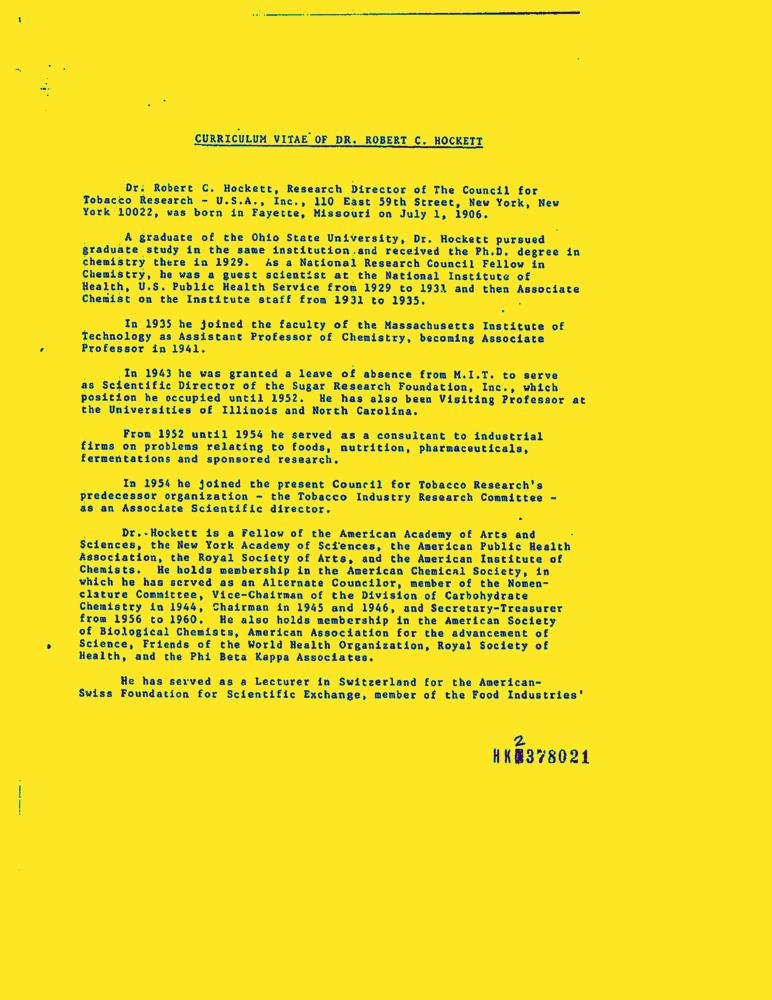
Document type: Resume-Doc